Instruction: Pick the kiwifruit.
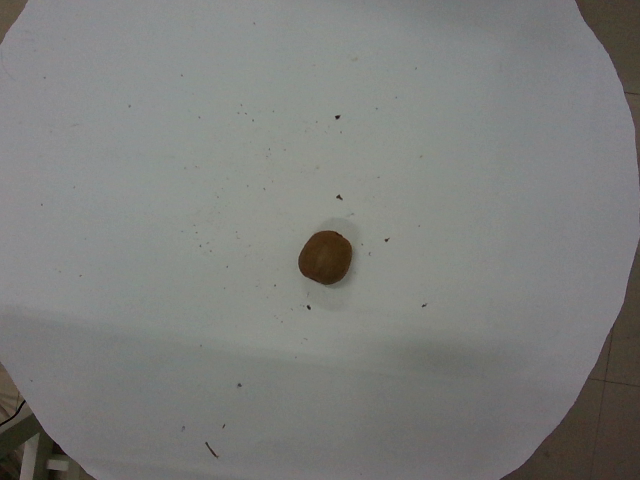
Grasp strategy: vertical